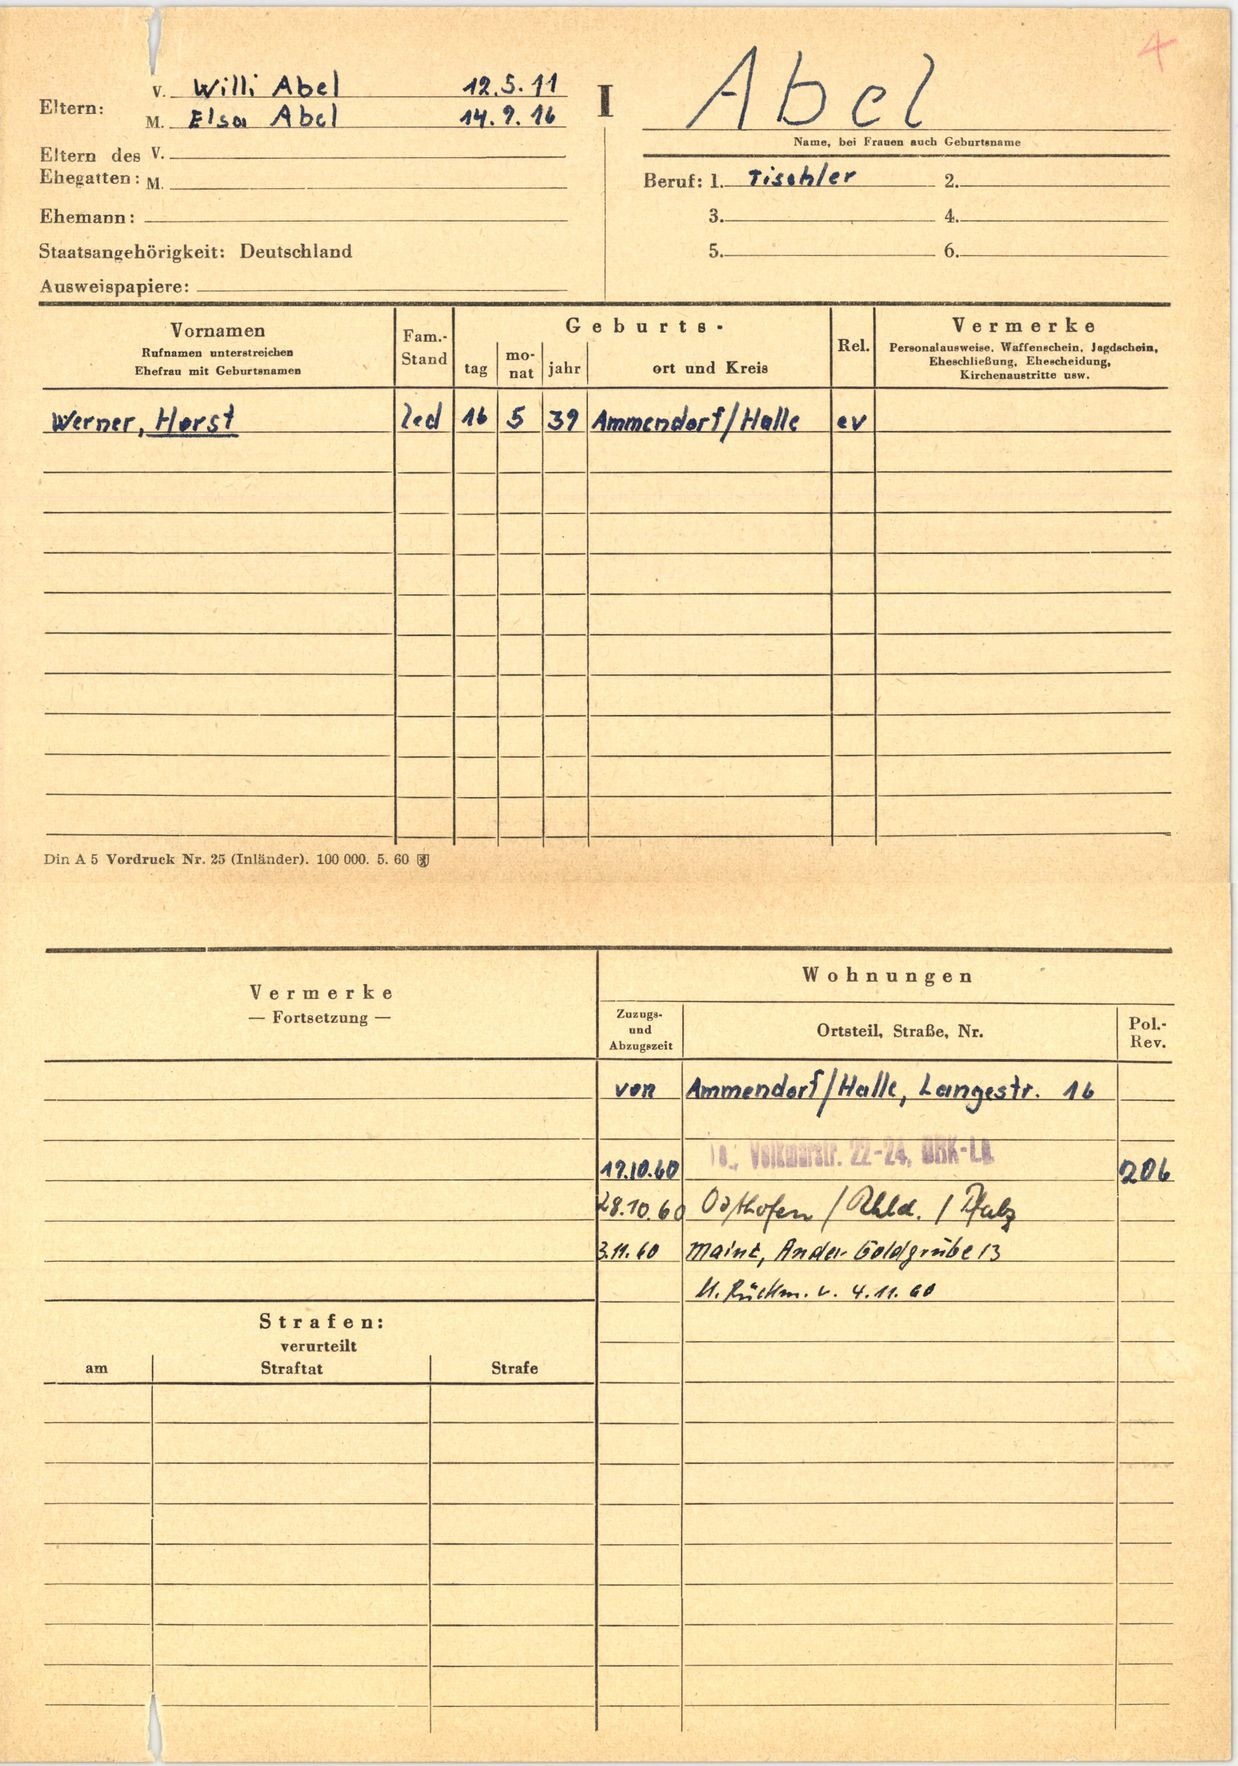
Abel